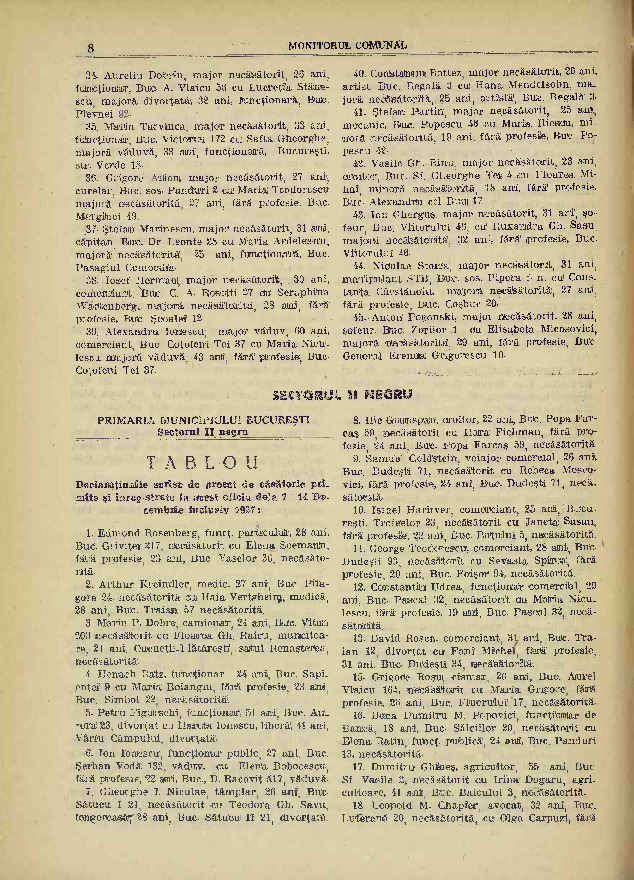
Signature of: dumitru prunariu 7